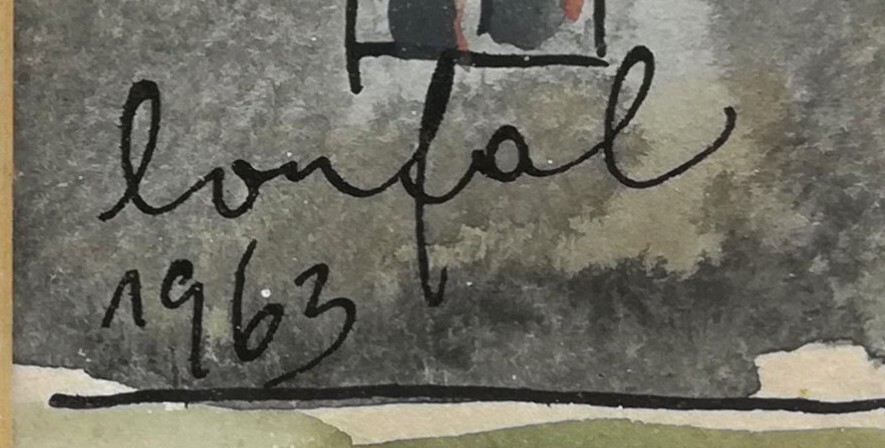
Signature of: bohuslav coufal